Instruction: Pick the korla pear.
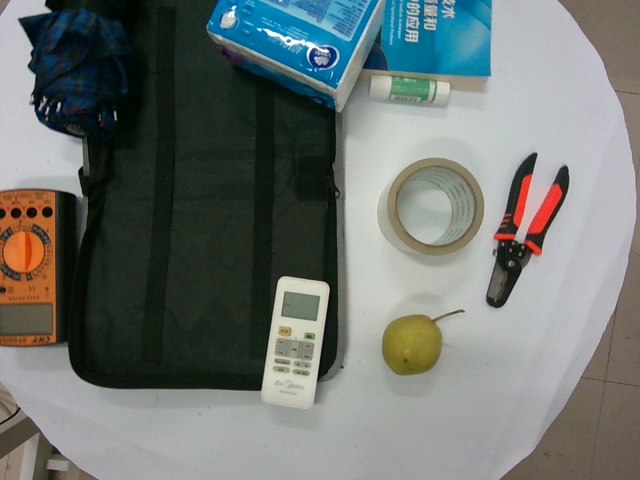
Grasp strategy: vertical